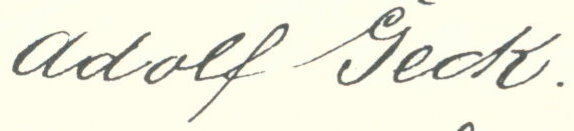
Signature of: adolf geck